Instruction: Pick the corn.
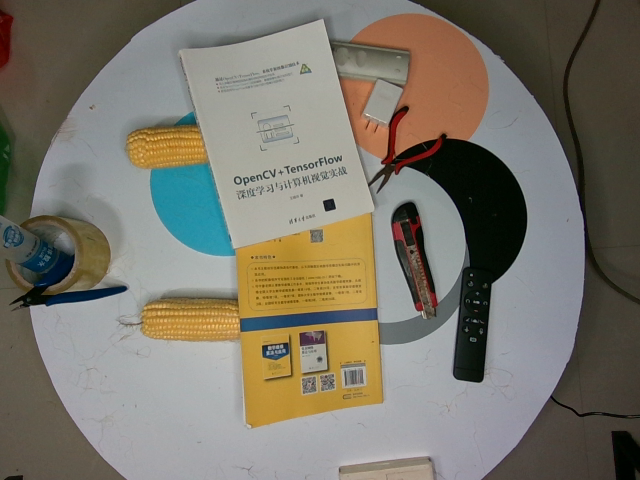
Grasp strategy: vertical